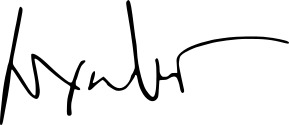
Signature of: dimitris hatzis